Question: How does the patient history play a role?
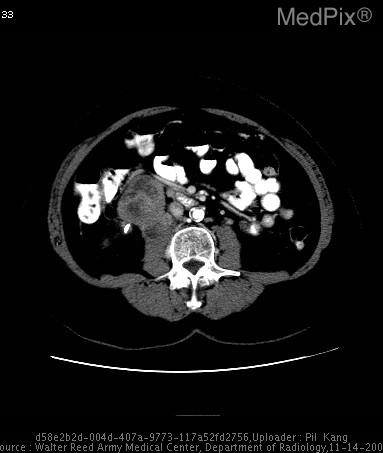
Answer: The patient's history of Patient is s/p placement of right ureteral stent for extrinsic obstruction of the right ureter due to a "mass" demonstrated on previous non-contrast renal stone protocol CT. is key in understanding the case.